Question: What is the suspected problem?
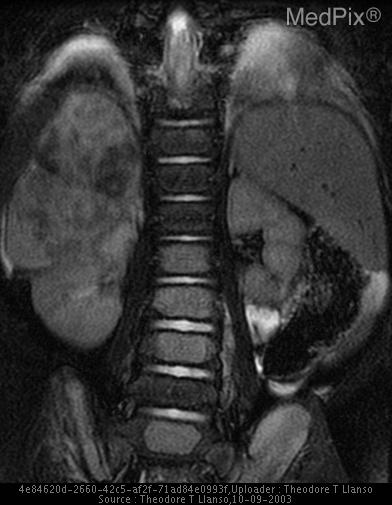
Answer: The findings suggest Image 1: Fat-saturated Coronal T2 MRI of the abdomen / spine demonstrates a large mass over the right kidney.  There is also increase T2 signal in several vertebral bodies.  Increased T2 signal is present in both iliac wings, and some expansile remodeling is seen in the left iliac wing.

Image 2: Fat-saturated Sagital T2 MRI of the spine shows a soft-tissue appearing mass that has invaded and insinuated itself within the epidural space - compressing the spinal cord.. Fat-saturated Coronal T2 MRI of the abdomen / spine demonstrates a large mass over the right kidney.  There is also increase T2 signal in several vertebral bodies.  Increased T2 signal is present in both iliac wings, and some expansile remodeling is seen in the left iliac wing.. The patient might have a history of One-year-old boy was walking, but now only crawls..